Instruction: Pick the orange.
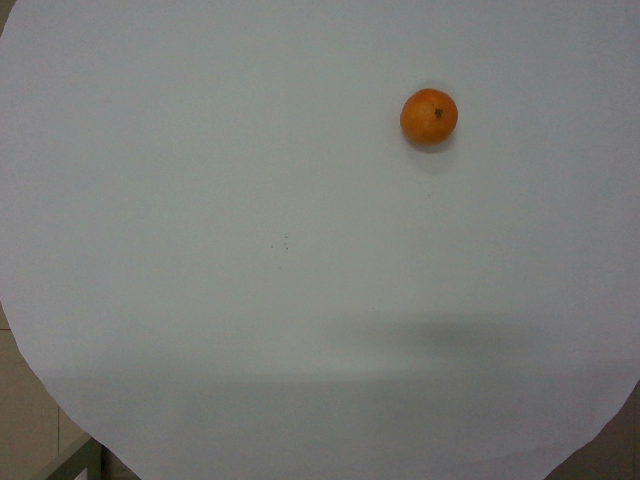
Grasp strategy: vertical